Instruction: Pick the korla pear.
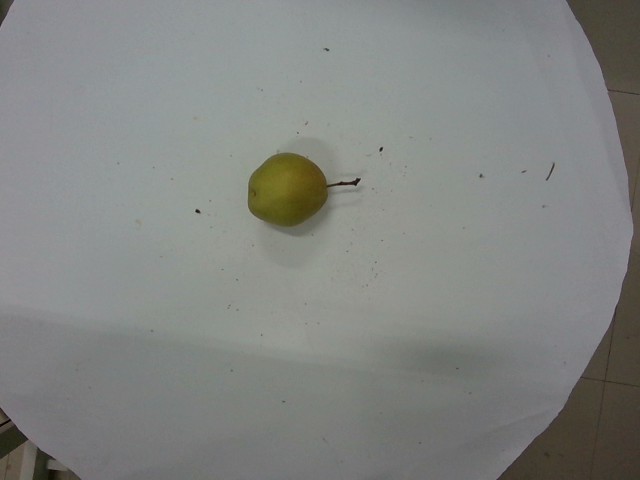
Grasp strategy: vertical